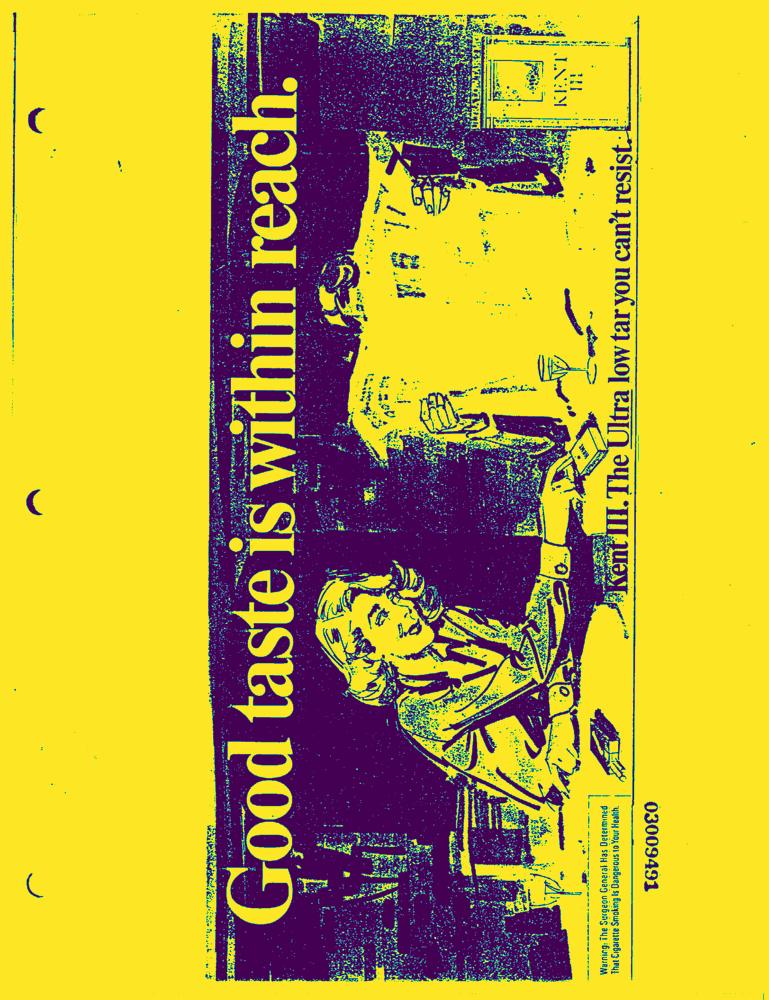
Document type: AD